Question: What could the diagnosis suggest?
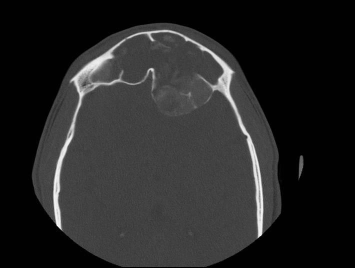
Answer: The possible diagnosis includes •  Sinus neoplasm
•  Chronic bacterial sinusitis
•  Allergic fungal sinusitis
•  Acute fungal sinusitis
•  Chronic fungal sinusitis
•  Granulomatous fungal sinusitis
•  Sinus mycetoma.